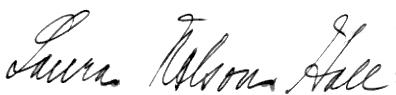
Signature of: laura nelson hall